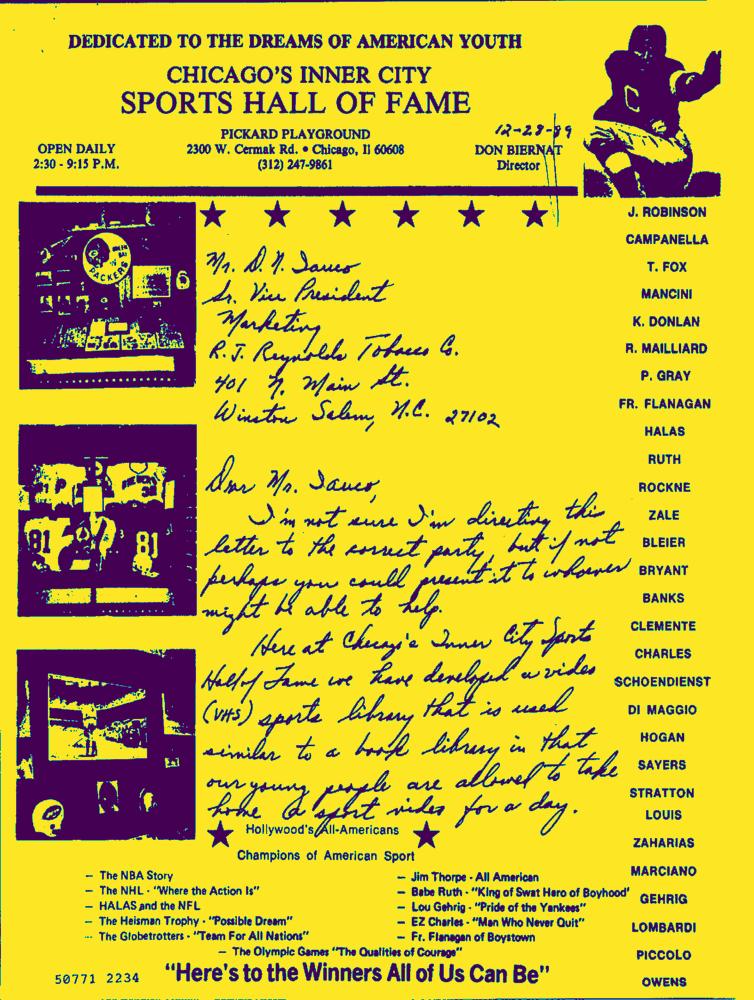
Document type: Hand-Written